Question: What is the property identification or parcel number listed?
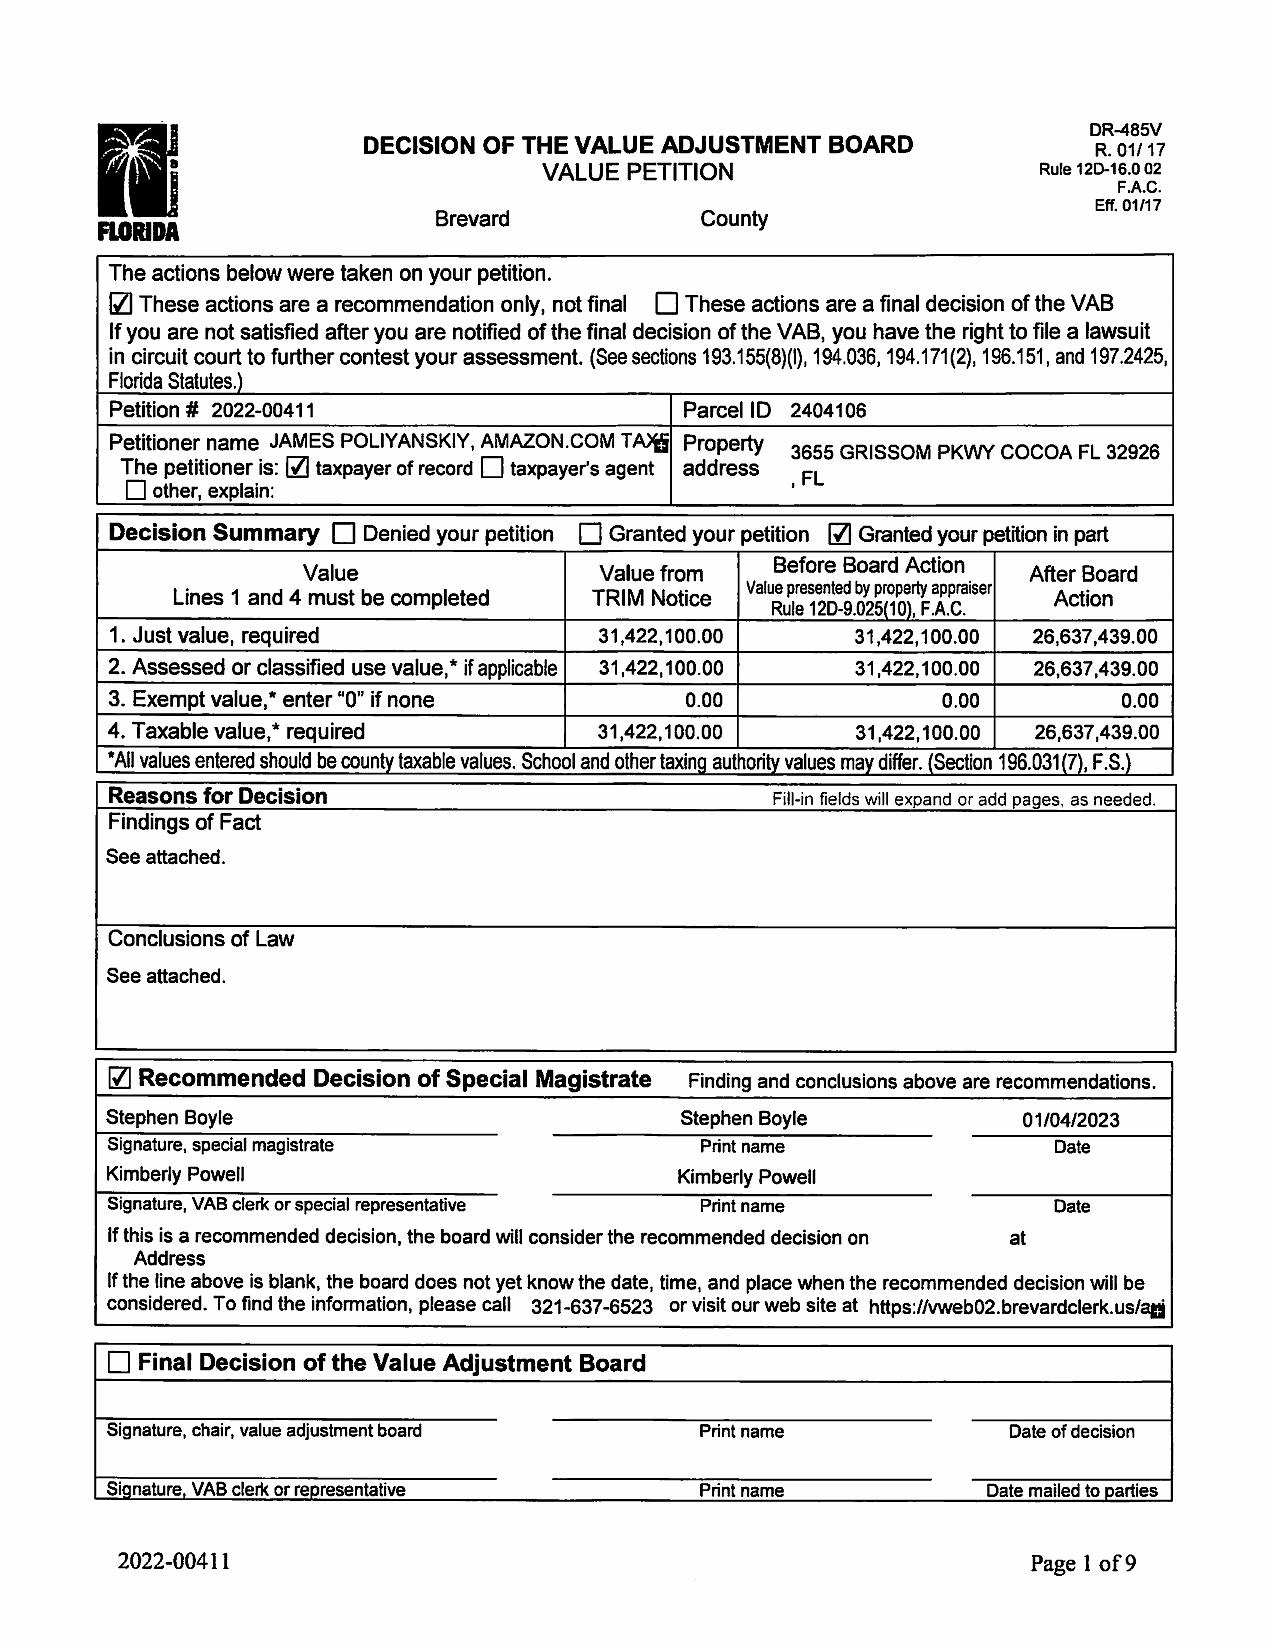
Answer: "2404106"